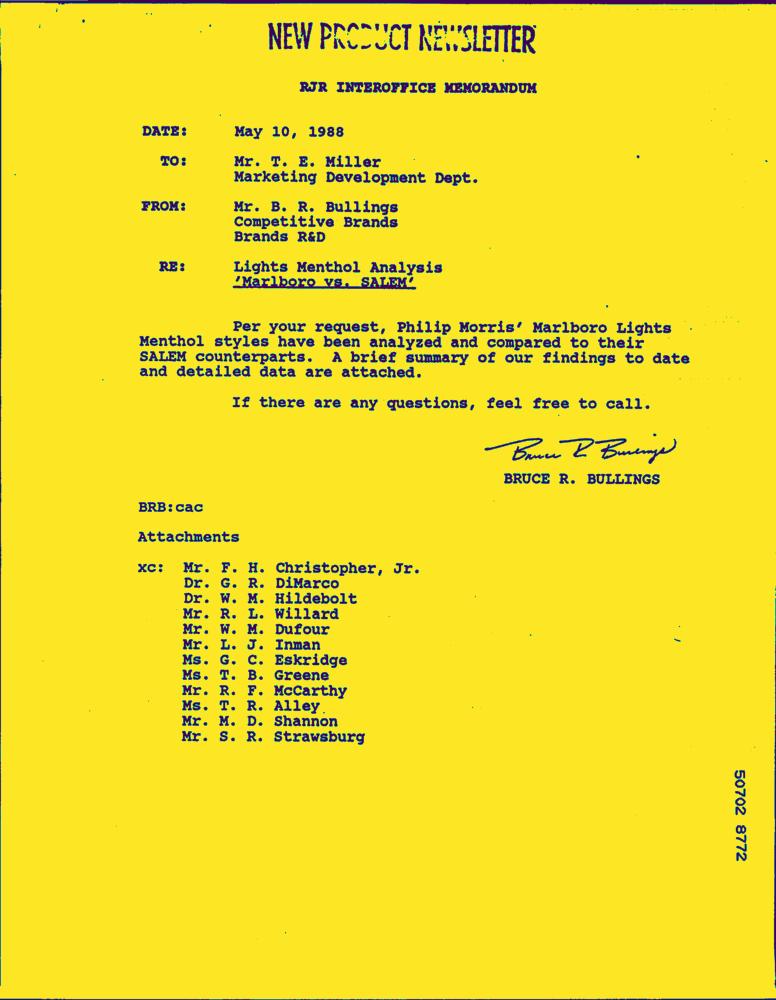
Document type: Letter-Doc